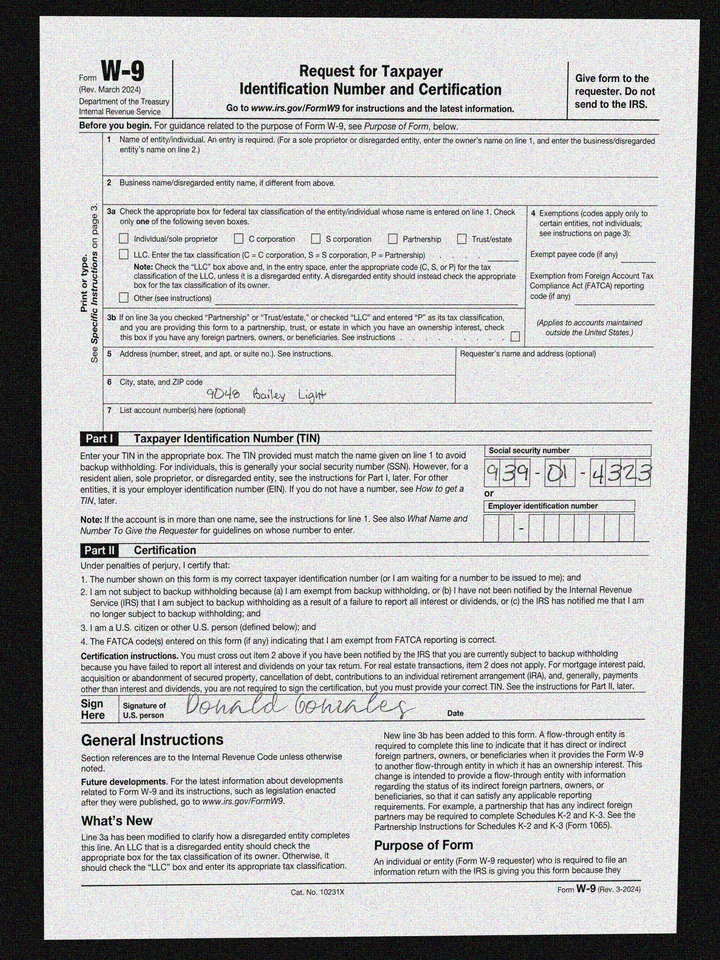
adr1: 9048 Bailey Light
cbx: no
ssn: 939014323